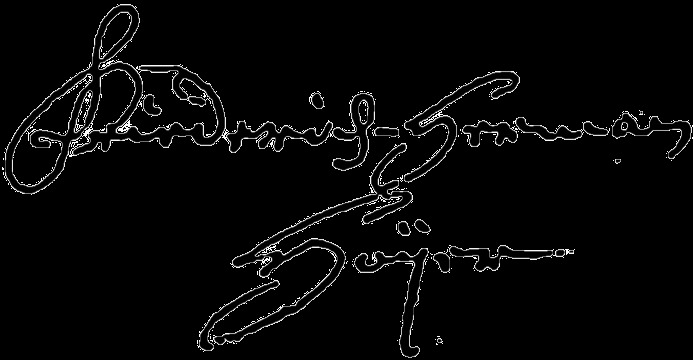
Signature of: fredrik herman höijer